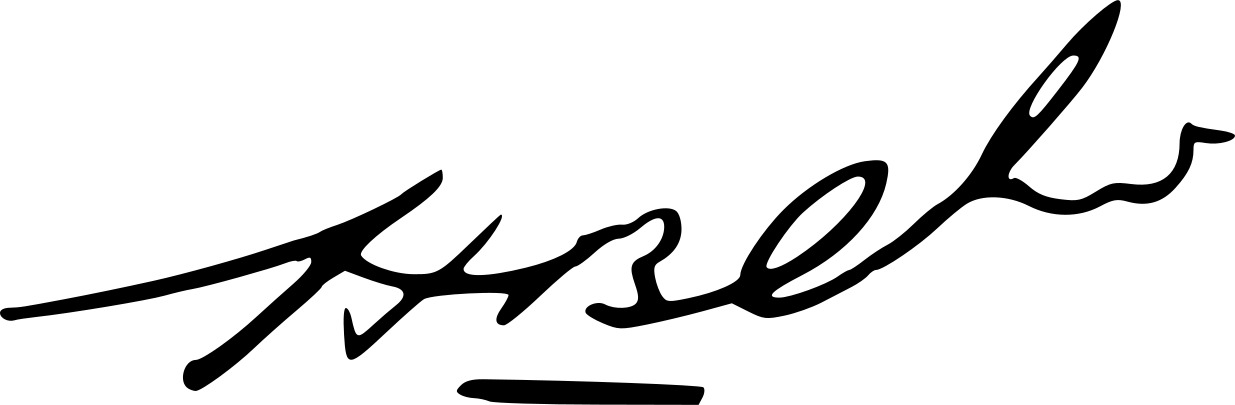
Signature of: hussein onn